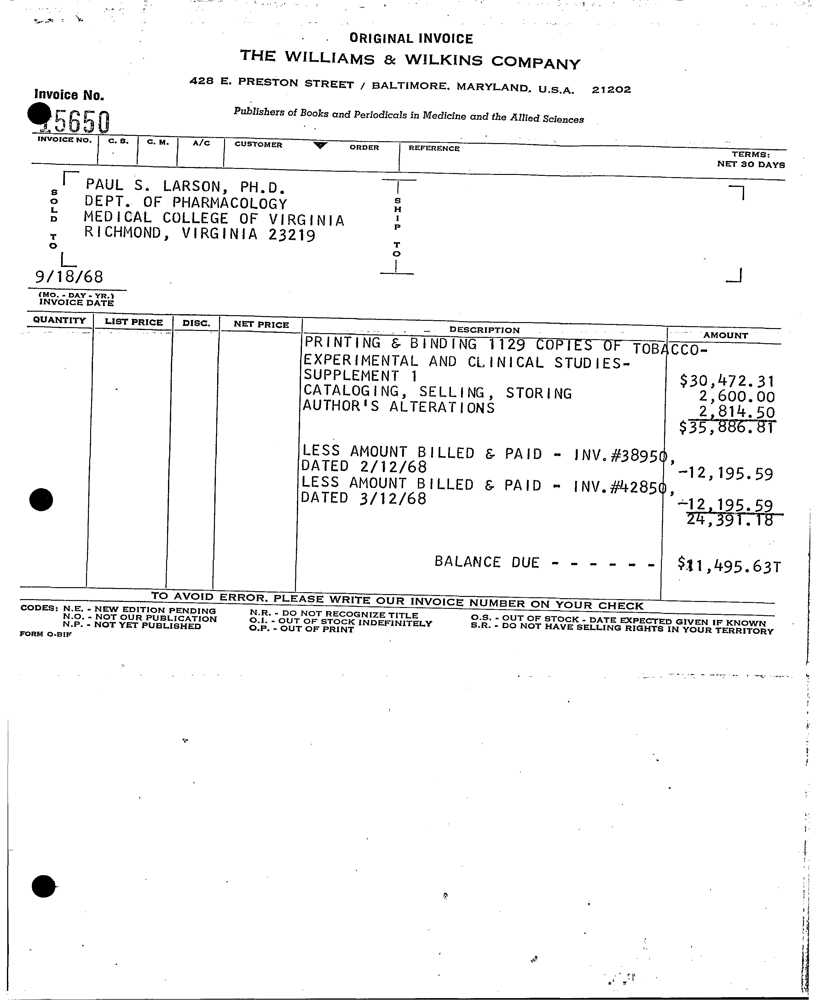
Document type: Invoice